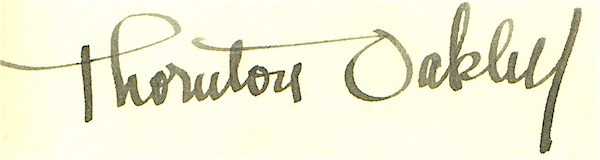
Signature of: thornton oakley